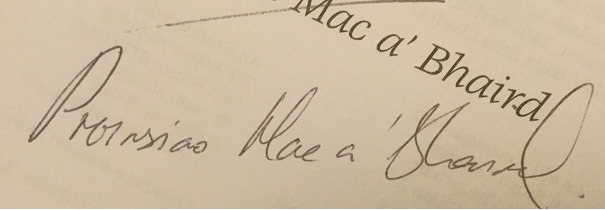
Signature of: proinsias mac a bhaird